Question: What jurisdiction, city, or county is the document associated with?
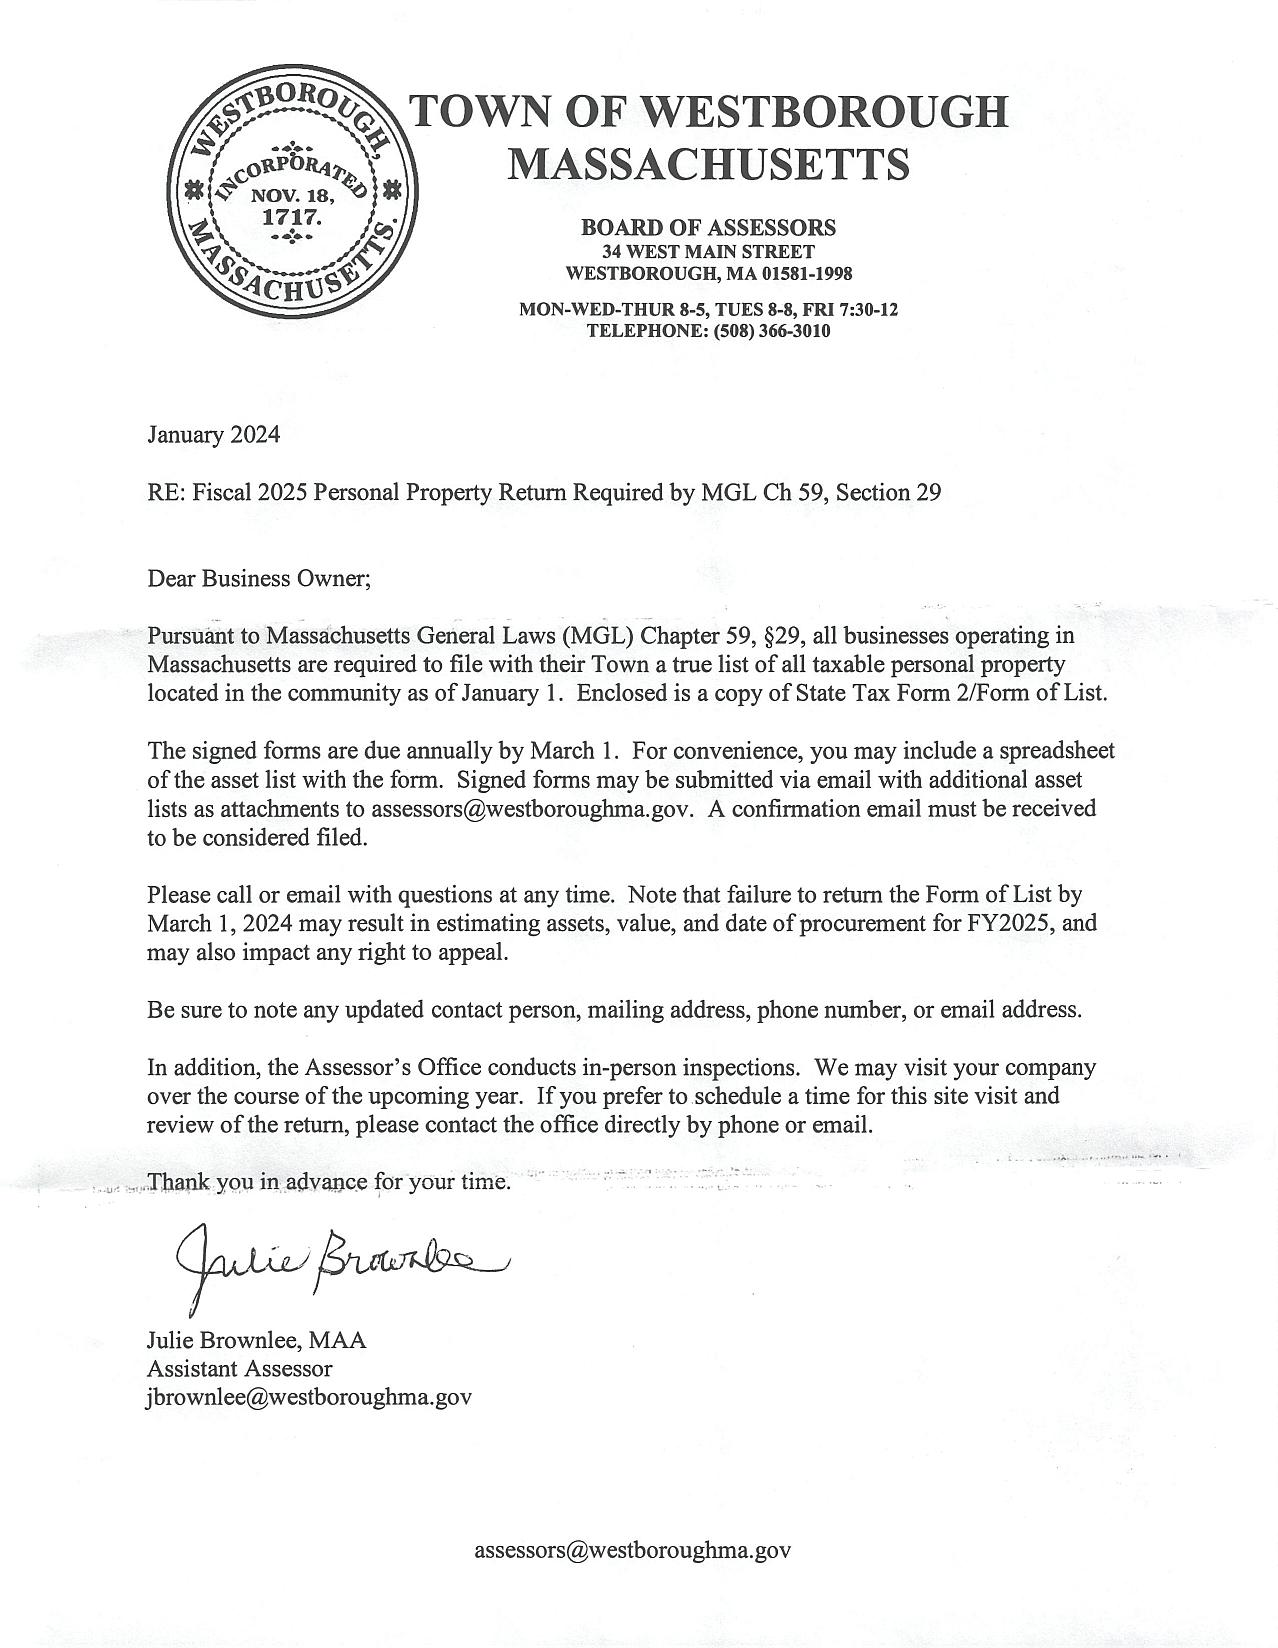
Answer: "Town of Westborough"